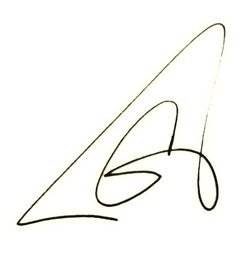
Signature of: g f zaimis